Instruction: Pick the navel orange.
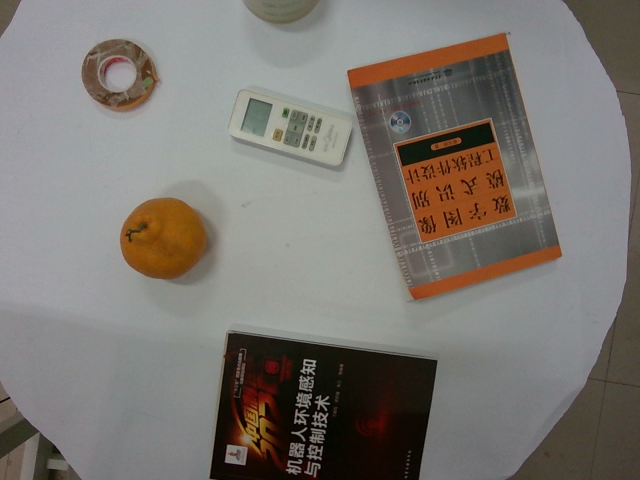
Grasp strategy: vertical